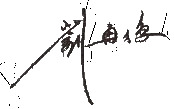
Signature of: liu zaifu